Question: How does the patient history play a role?
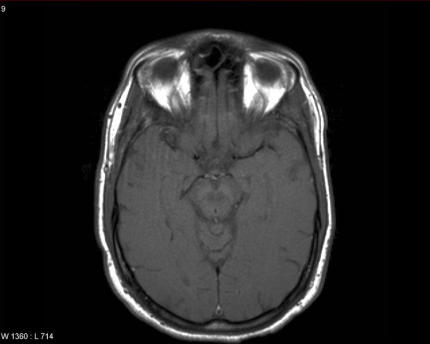
Answer: The patient's history of 42 y.o. combat fighter pilot c/o "blind spot" - sudden onset  six days ago and lasted about four hours.  Previous Hx of a similar episode several years ago. is key in understanding the case.